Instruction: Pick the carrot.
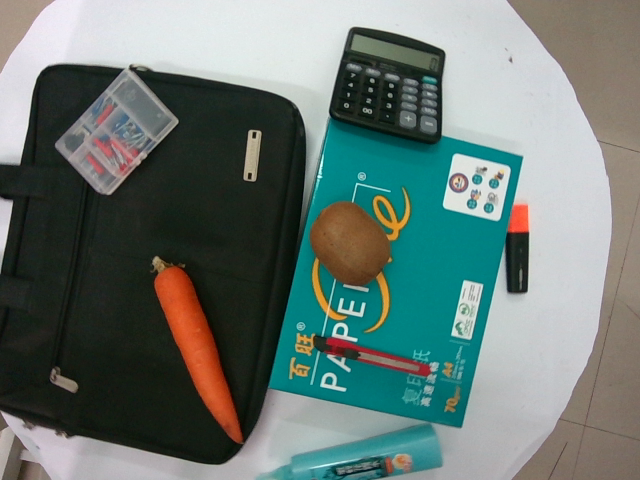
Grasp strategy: vertical